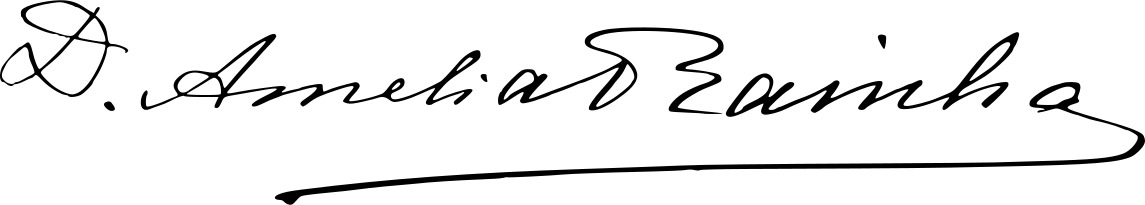
Signature of: amélie of orléans